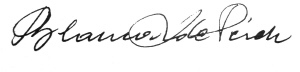
Signature of: blanca rodríguez de pérez